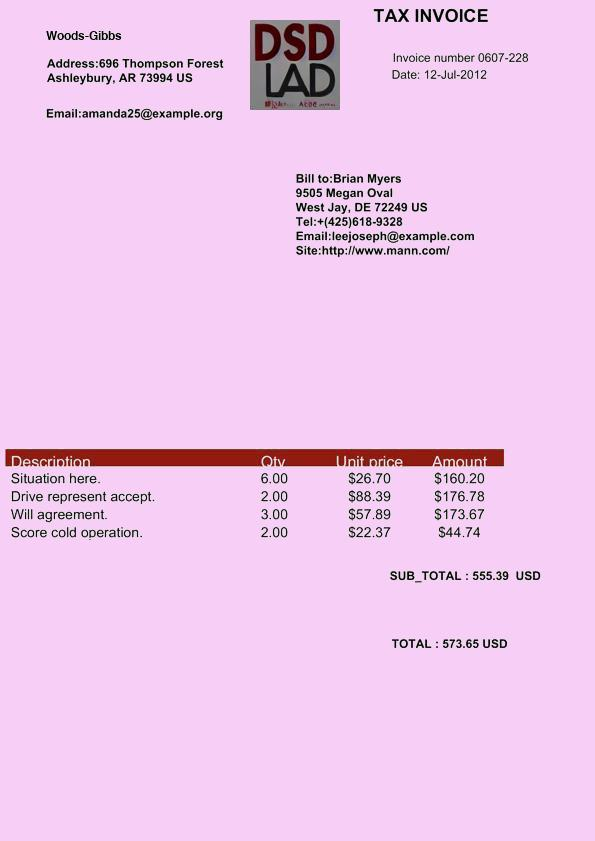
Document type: Invoice